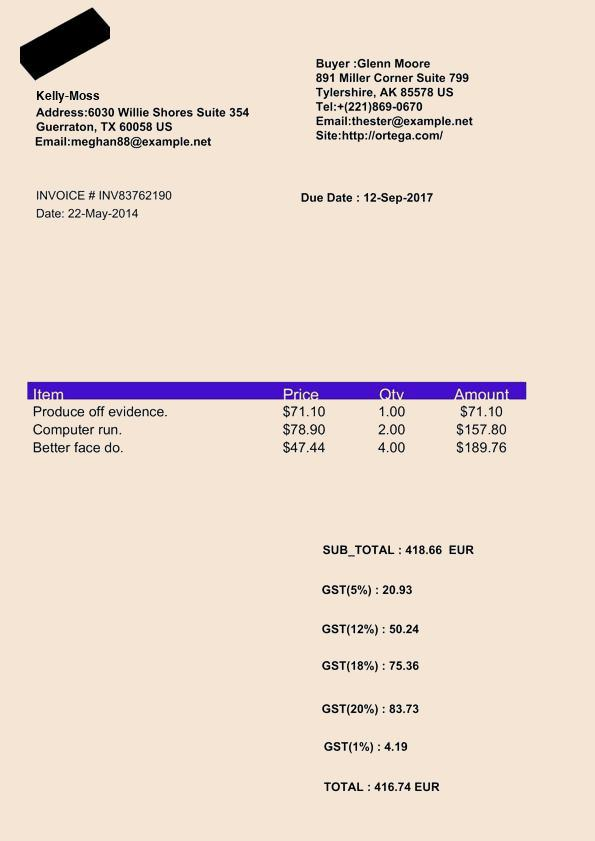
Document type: Invoice